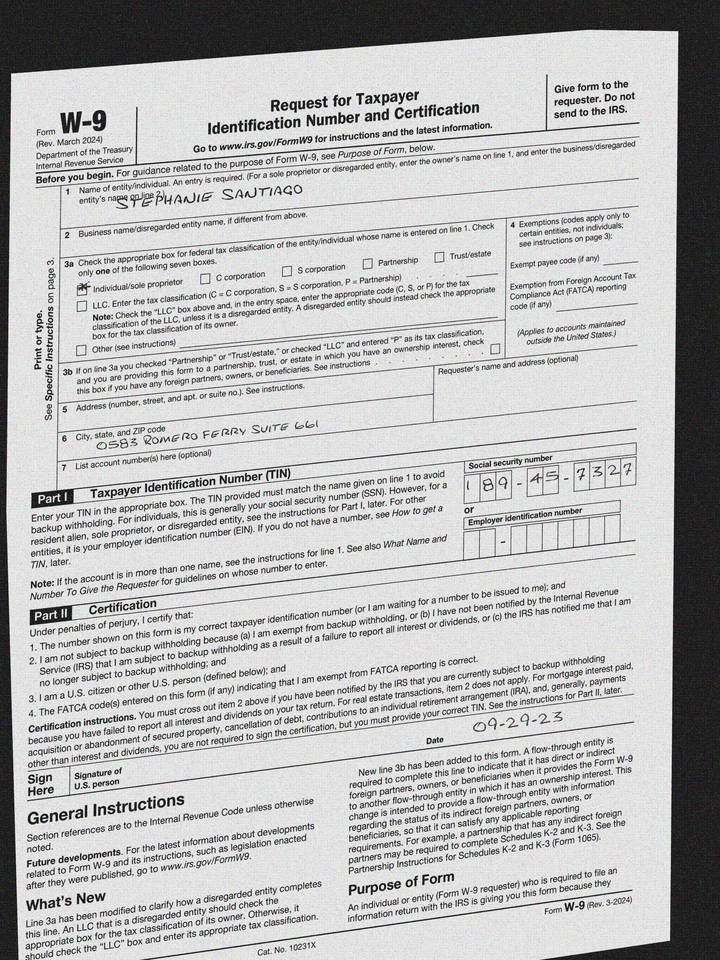
adr1: 0583 Romero Ferry Suite 661
cbx: yes
ssn: 189457327
enm: Stephanie Santiago
sdt: 09-29-23